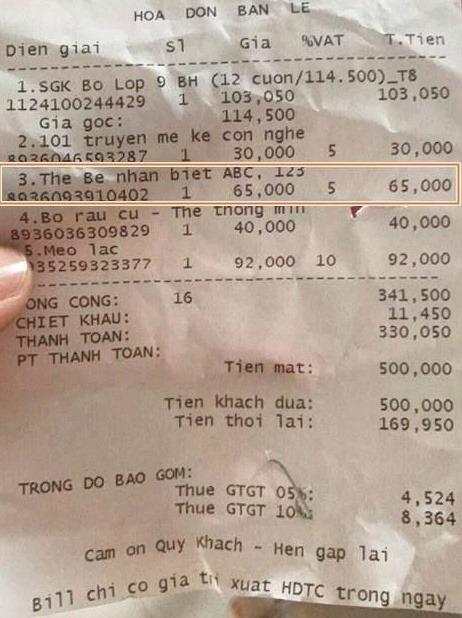
HOA DON BAN LE

<table>
<tr><th>Dien giai</th><th>Sl</th><th>Gia</th><th>%VAT</th><th>T.Tien</th></tr>
<tr><td>1.SGK Bo Lop 9 BH (12 cuon/114.500)_T8 1124100244429</td><td>1</td><td>103,050 114,500</td><td></td><td>103,050</td></tr>
<tr><td>Gia goc:</td><td></td><td></td><td></td><td></td></tr>
<tr><td>2.101 truyen me ke con nghe 8936046593287</td><td>1</td><td>30,000</td><td>5</td><td>30,000</td></tr>
<tr><td>3.The Be nhan biet ABC, 123 8936093910402</td><td>1</td><td>65,000</td><td>5</td><td>65,000</td></tr>
<tr><td>4.Bo rau cu thong minh 8936036309829</td><td>1</td><td>40,000</td><td></td><td>40,000</td></tr>
<tr><td>5.Meo lac 135259323377</td><td>1</td><td>92,000</td><td>10</td><td>92,000</td></tr>
<tr><td>TONG CONG:</td><td>16</td><td></td><td></td><td>341,500</td></tr>
<tr><td>CHIET KHAU:</td><td></td><td></td><td></td><td>11,450</td></tr>
<tr><td>THANH TOAN:</td><td></td><td></td><td></td><td>330,050</td></tr>
</table>

PT THANH TOAN: Tien mat: 500,000

Tien khach dua: 500,000
Tien thoi lai: 169,950

TRONG DO BAO GOM:
Thue GTGT 05%: 4,524
Thue GTGT 10%: 8,364

Cam on Quy Khach - Hen gap lai

Bill chi co gia tri xuat HDTC trong ngay